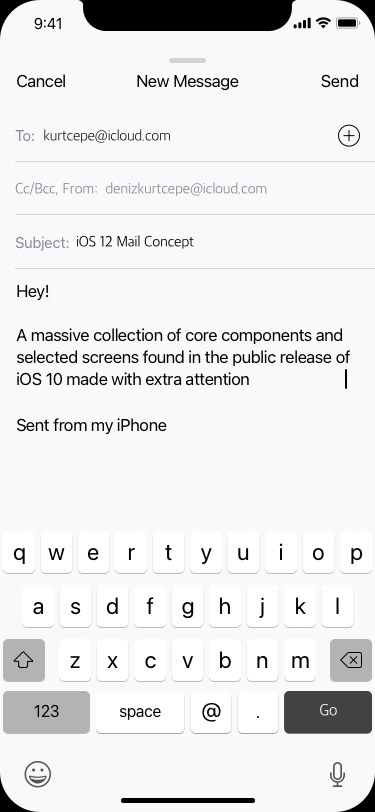
Text in this UI design:
Sent from my iPhone
Hey!

A massive collection of core components and selected screens found in the public release of iOS 10 made with extra attention
iOS 12 Mail Concept
Subject:
Cc/Bcc, From:  denizkurtcepe@icloud.com
  kurtcepe@icloud.com
To:
Send
New Message
Cancel